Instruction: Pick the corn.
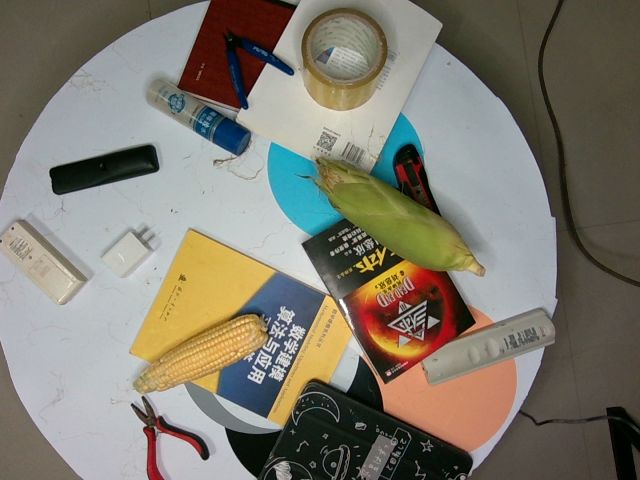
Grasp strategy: vertical